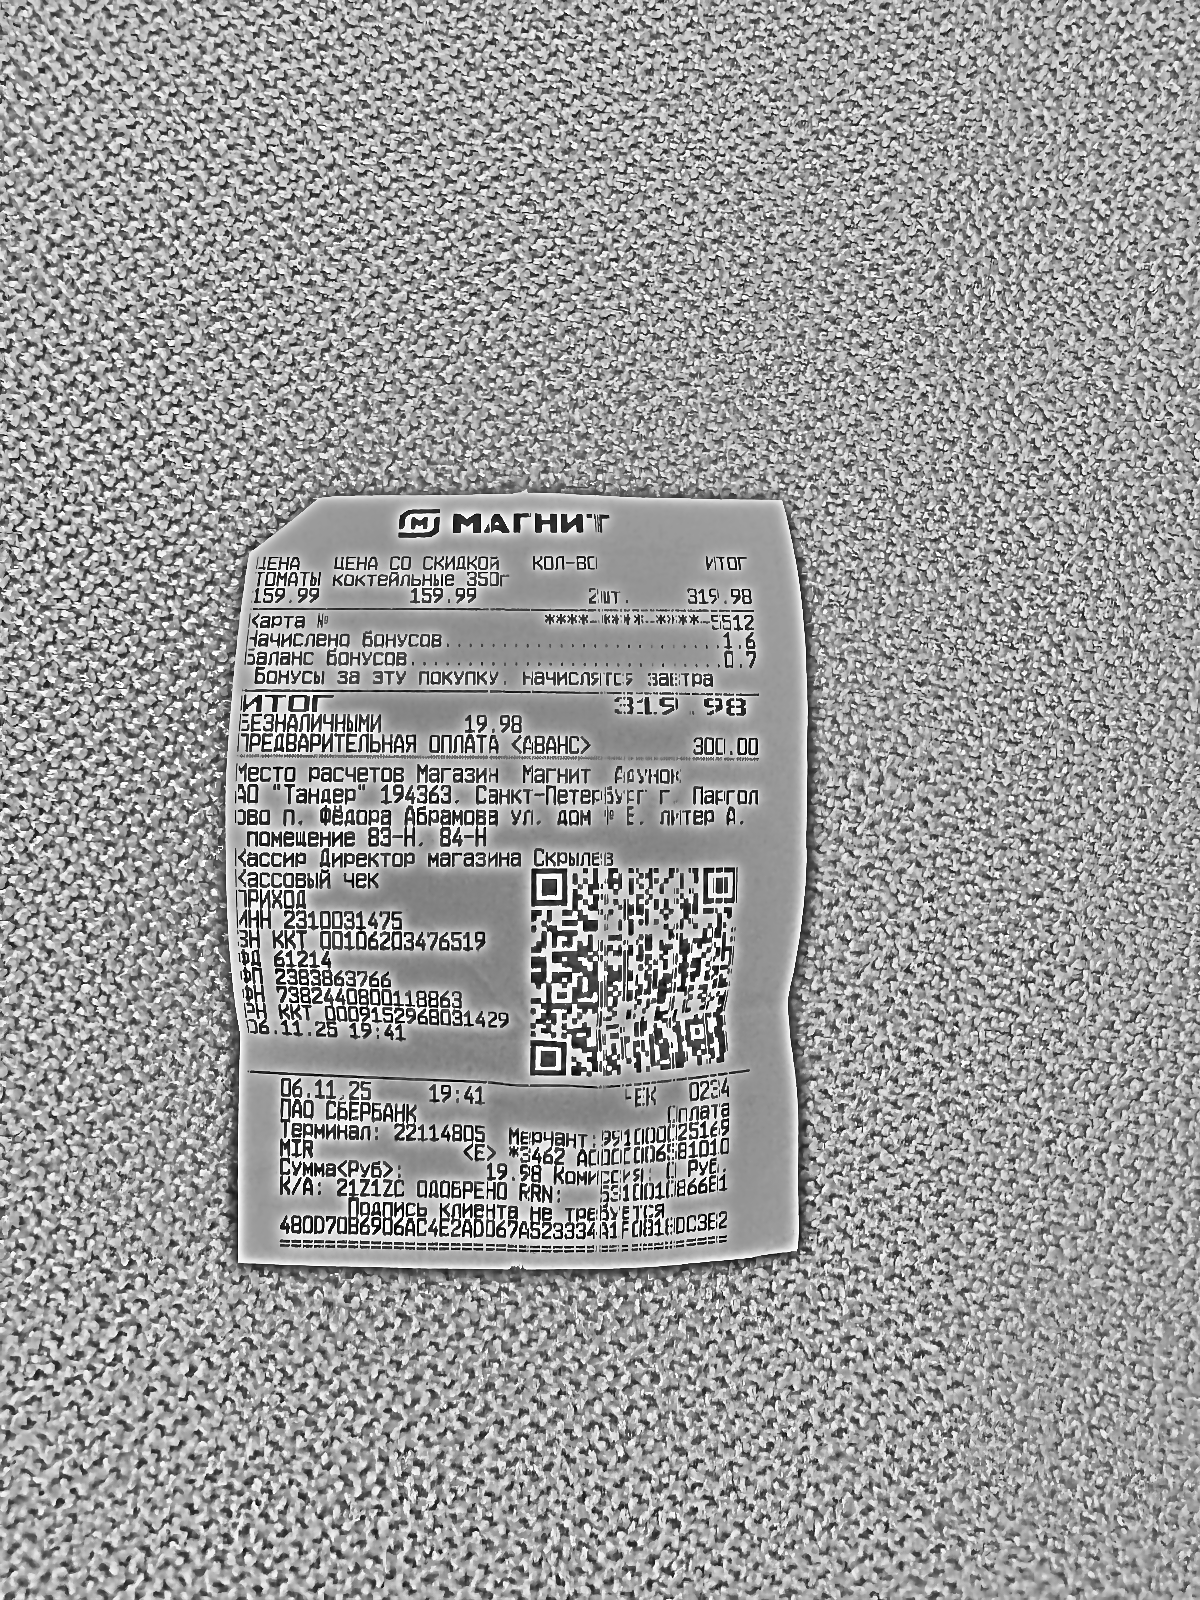
Продавец: АО "Тандер"
ИНН: 2310031475
Дата: 06.11.25
Товары: ТОМАТЫ коктейльные 350г
Количество: 2
Цена: 159.99
Сумма: 319.98
Итого: 319.98